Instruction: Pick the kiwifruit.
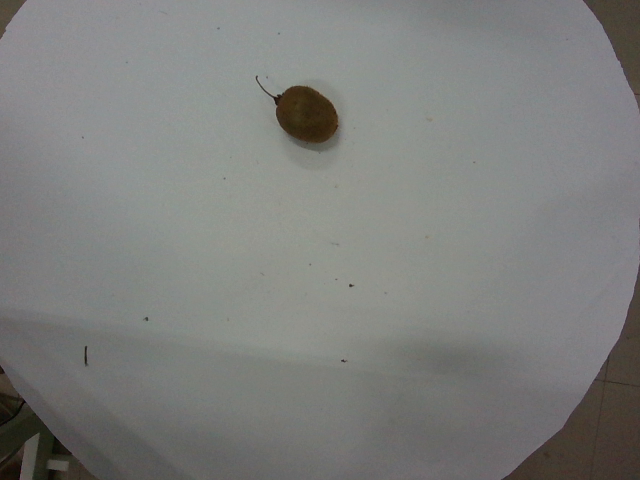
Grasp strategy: vertical